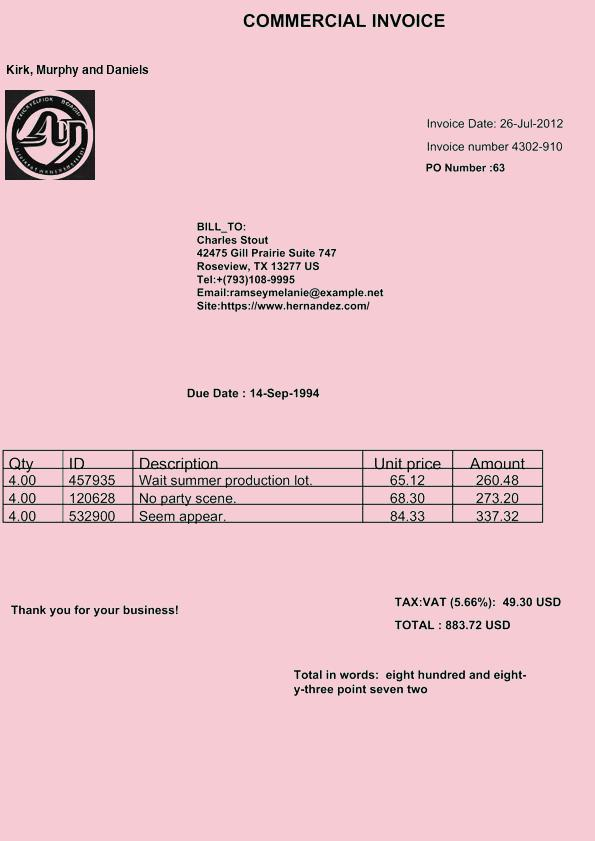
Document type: Invoice